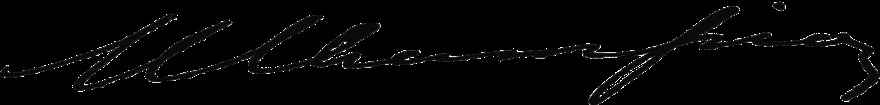
Signature of: honoré champion